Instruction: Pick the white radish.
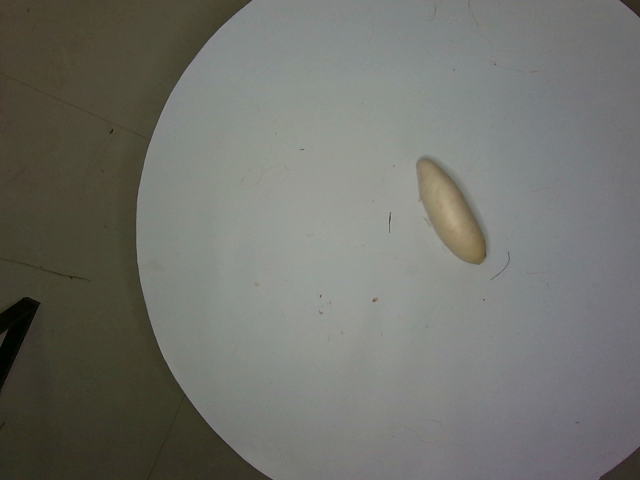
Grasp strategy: vertical